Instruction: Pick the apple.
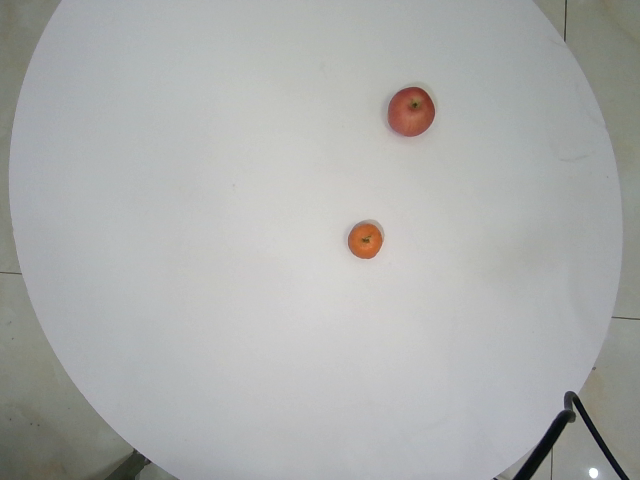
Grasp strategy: vertical